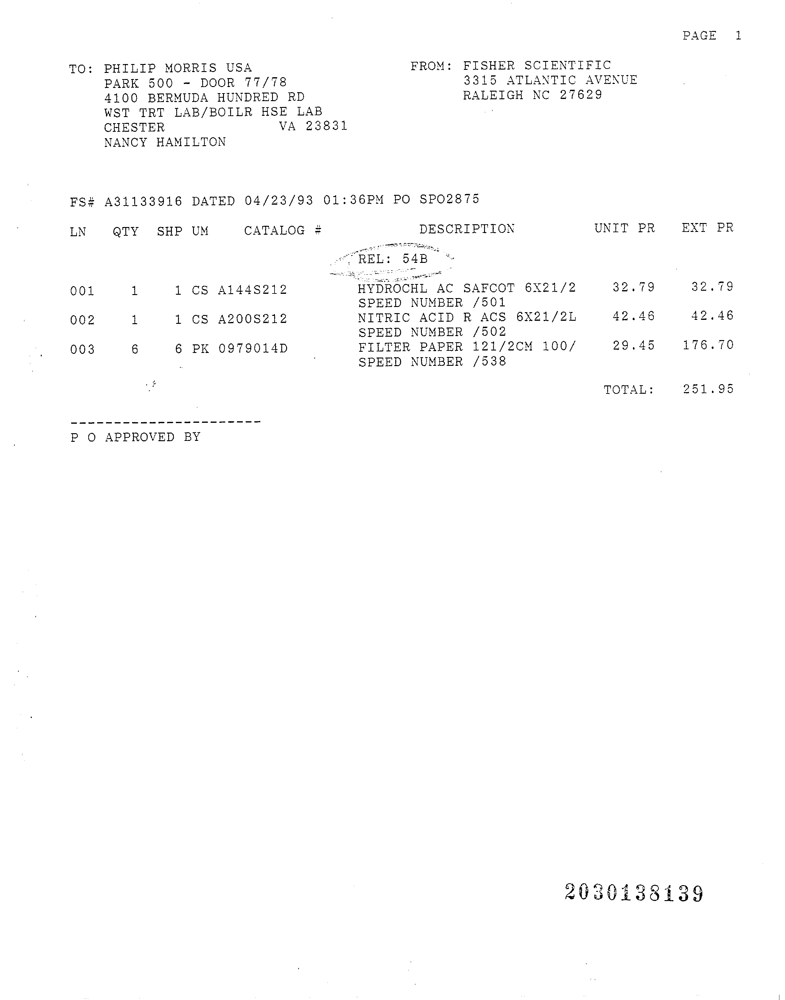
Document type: Invoice